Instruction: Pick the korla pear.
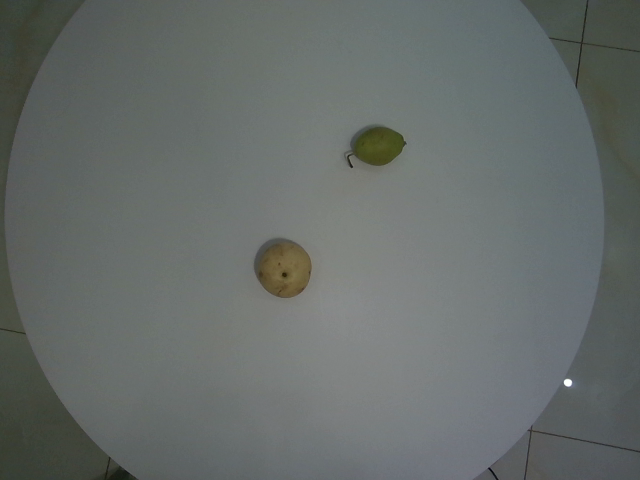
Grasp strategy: vertical